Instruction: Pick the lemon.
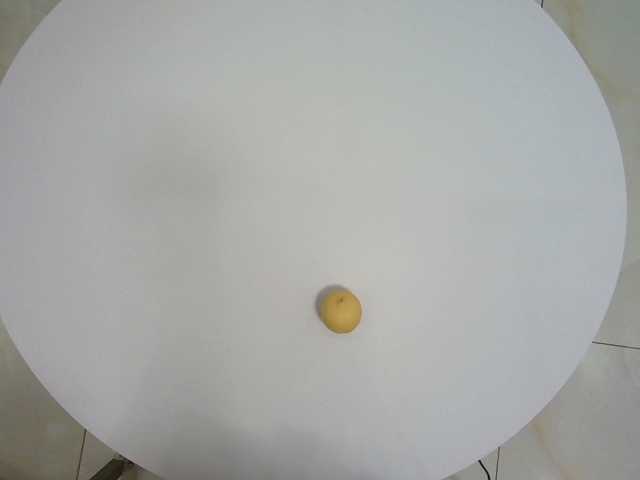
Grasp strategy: vertical